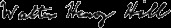
Signature of: walter henry hill